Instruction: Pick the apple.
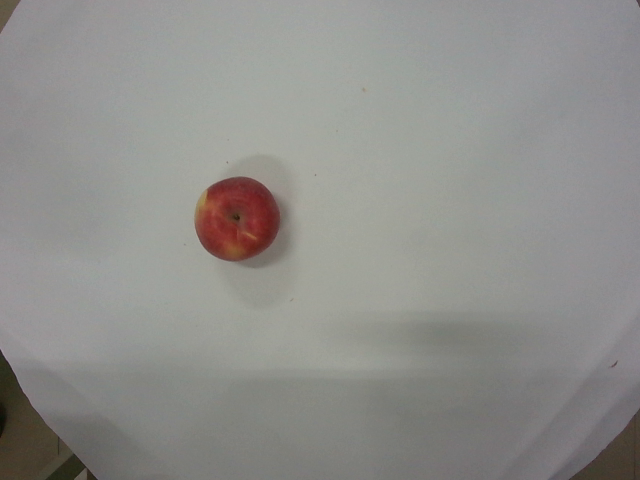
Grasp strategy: vertical